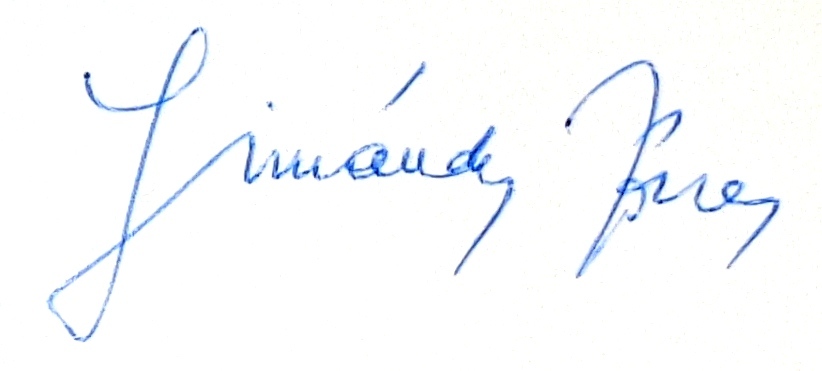
Signature of: józsef simándy